Question: In what way does the history help explain the case?
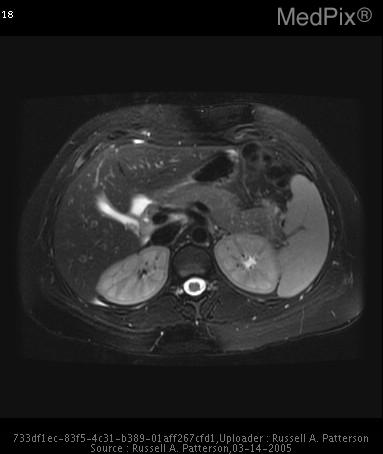
Answer: The patient's history of 24 y/o female patient with history of abdominal pain and recurrent pancreatitis presents with hepatic panel lab values suggestive of obstructive pattern. is key in understanding the case.